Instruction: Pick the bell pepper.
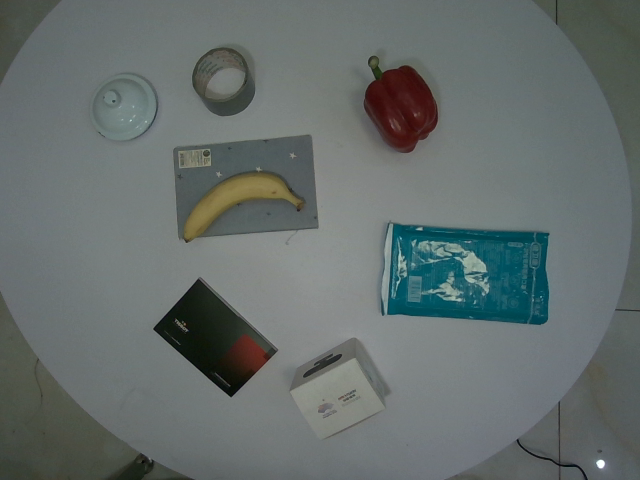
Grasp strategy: vertical